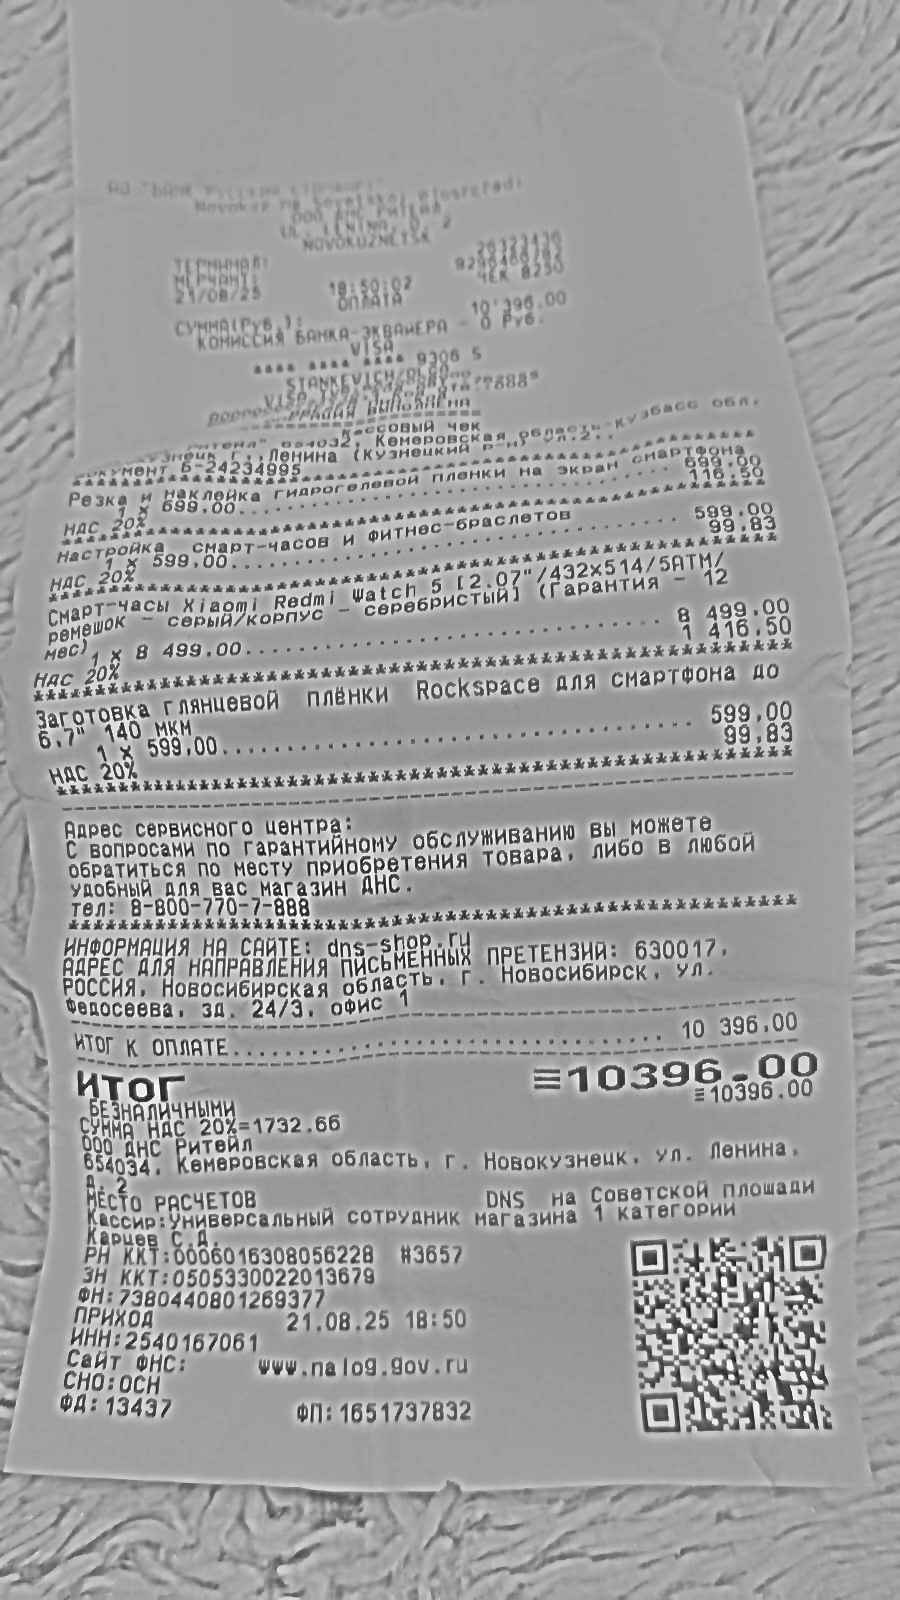
Продавец: 000 "ДНС Ритейл"
ИНН: 2540167061
Дата: 21.08.25
Товары: Резка и наклейка гидрогелевой пленки на экран смартфона; Настройка смарт-часов и фитнес-браслетов; Смарт-часы Xiaomi Redmi Watch 5 [2.07'/432x514/5ATM/ремешок - серый/корпус - серебристый] (Гарантия - 12 мес); Заготовка глянцевой плёнки Rockspace для смартфона до 6,7' 140 мкм
Количество: 1; 1; 1; 1
Цена: 699.00; 599.00; 8499.00; 599.00
Сумма: 699.00; 599.00; 8499.00; 599.00
Итого: 10396.00